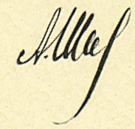
Signature of: shilo andrey